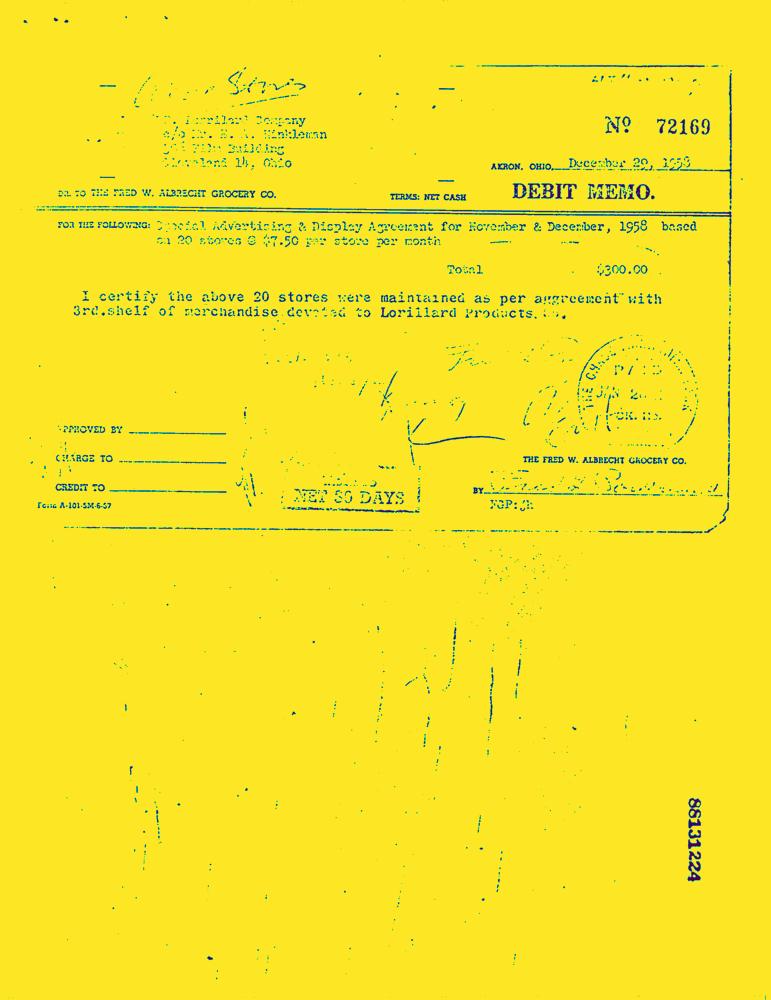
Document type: Invoice-Doc